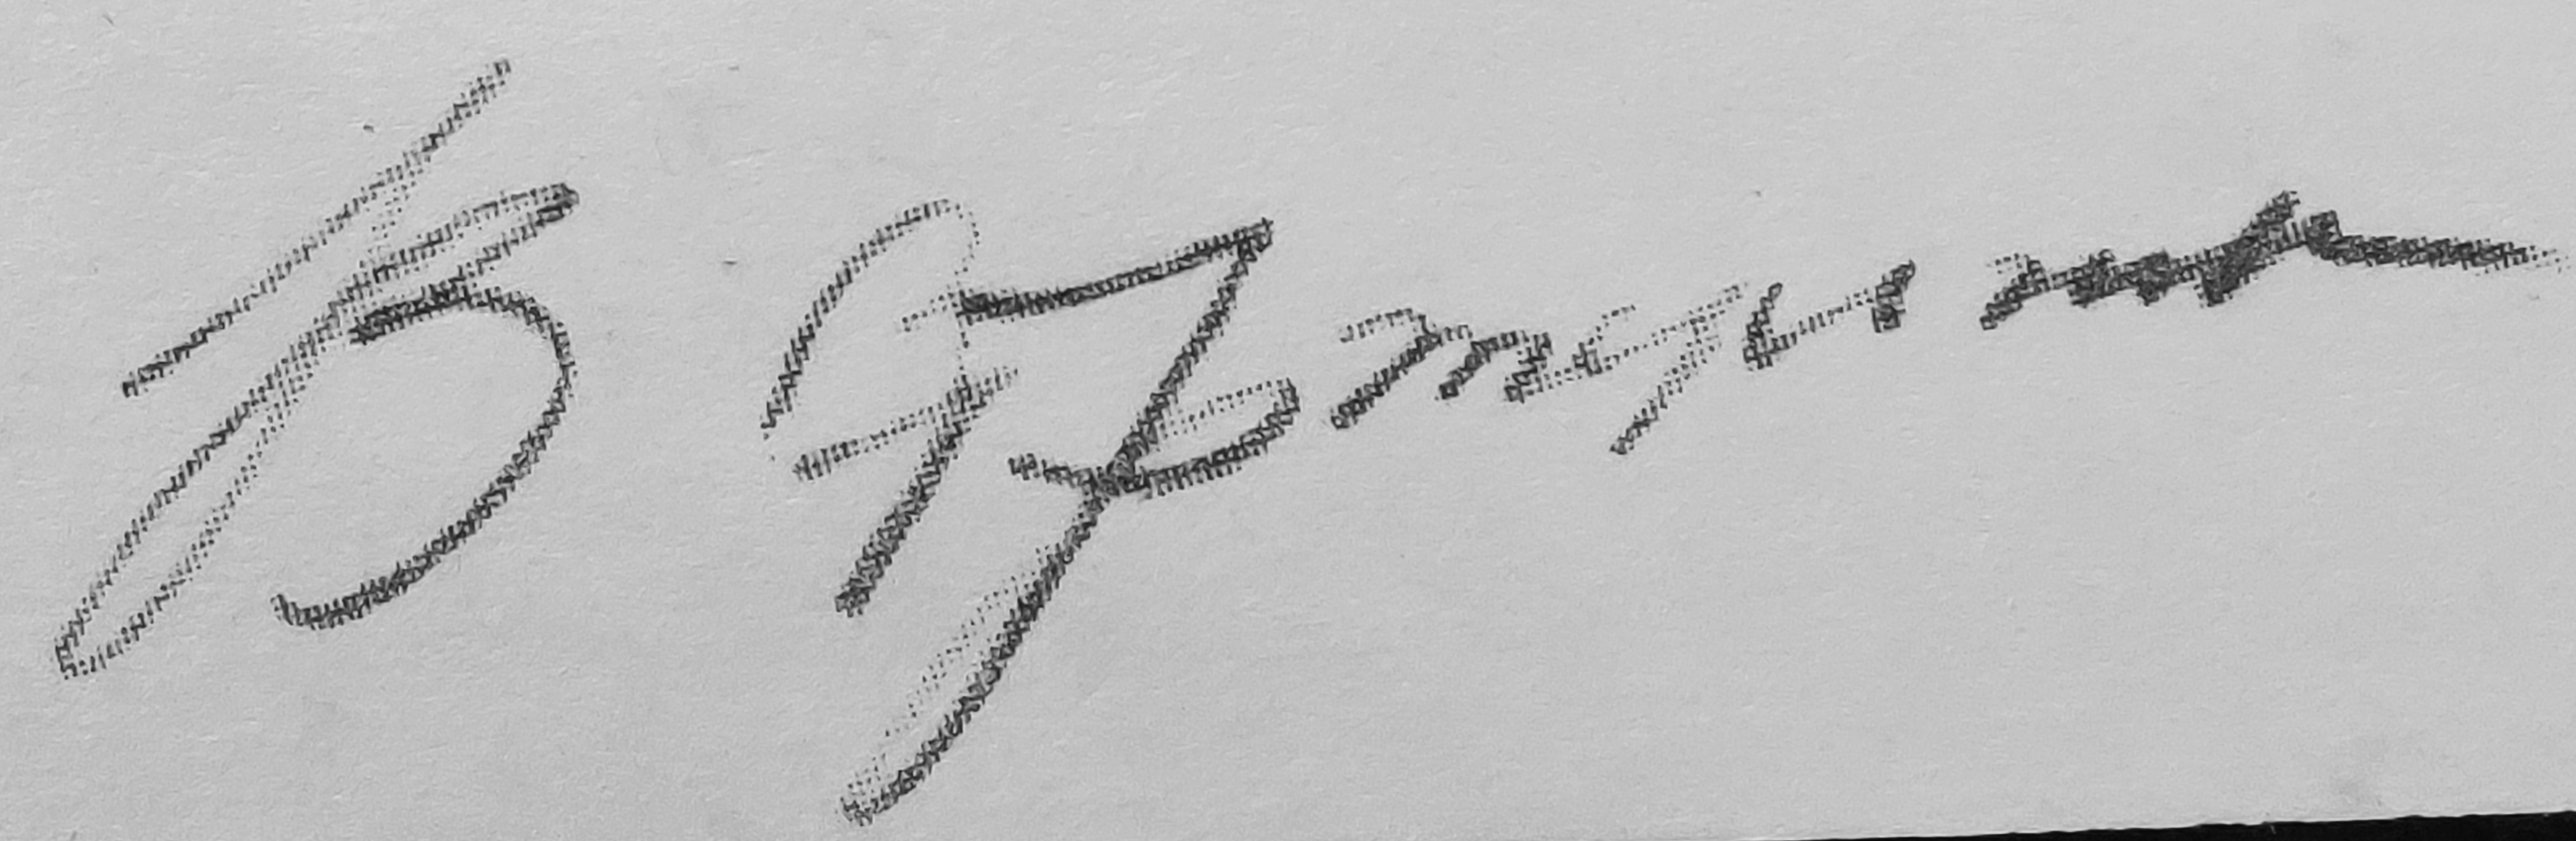
Signature of: vladislav strzhelchik